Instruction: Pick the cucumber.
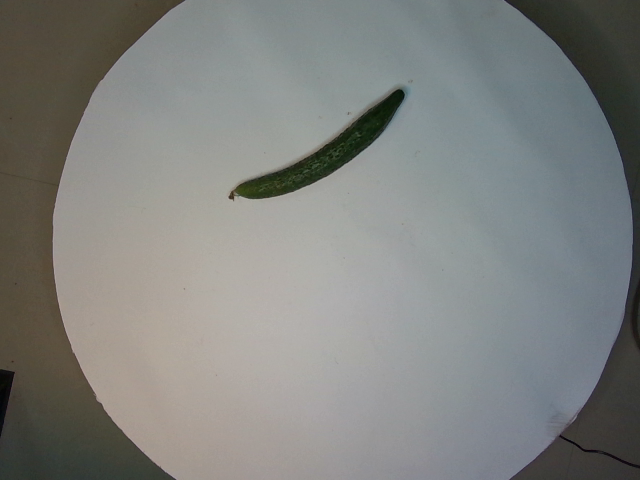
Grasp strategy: vertical